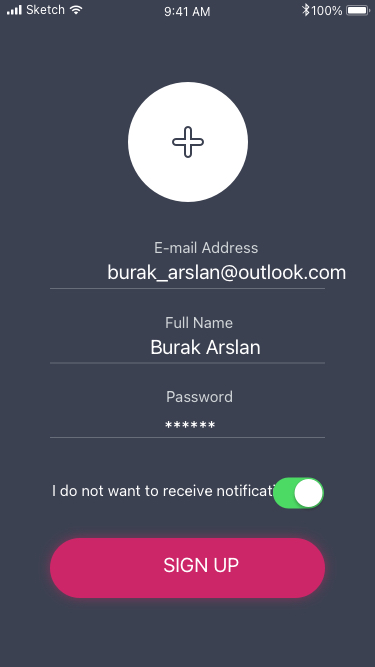
Text in this UI design:
Full Name
Burak Arslan
E-mail Address
burak_arslan@outlook.com
Password
******
I do not want to receive notifications
SIGN UP